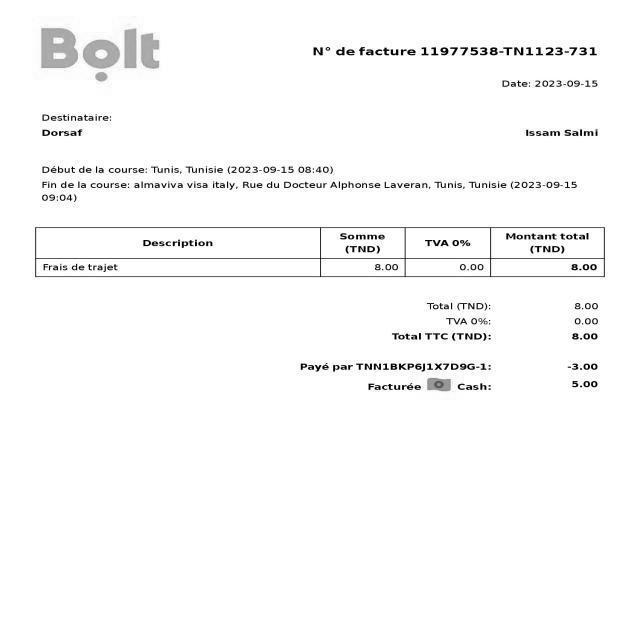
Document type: Invoice